Question: What is the appraised value of the property as recorded in the document?
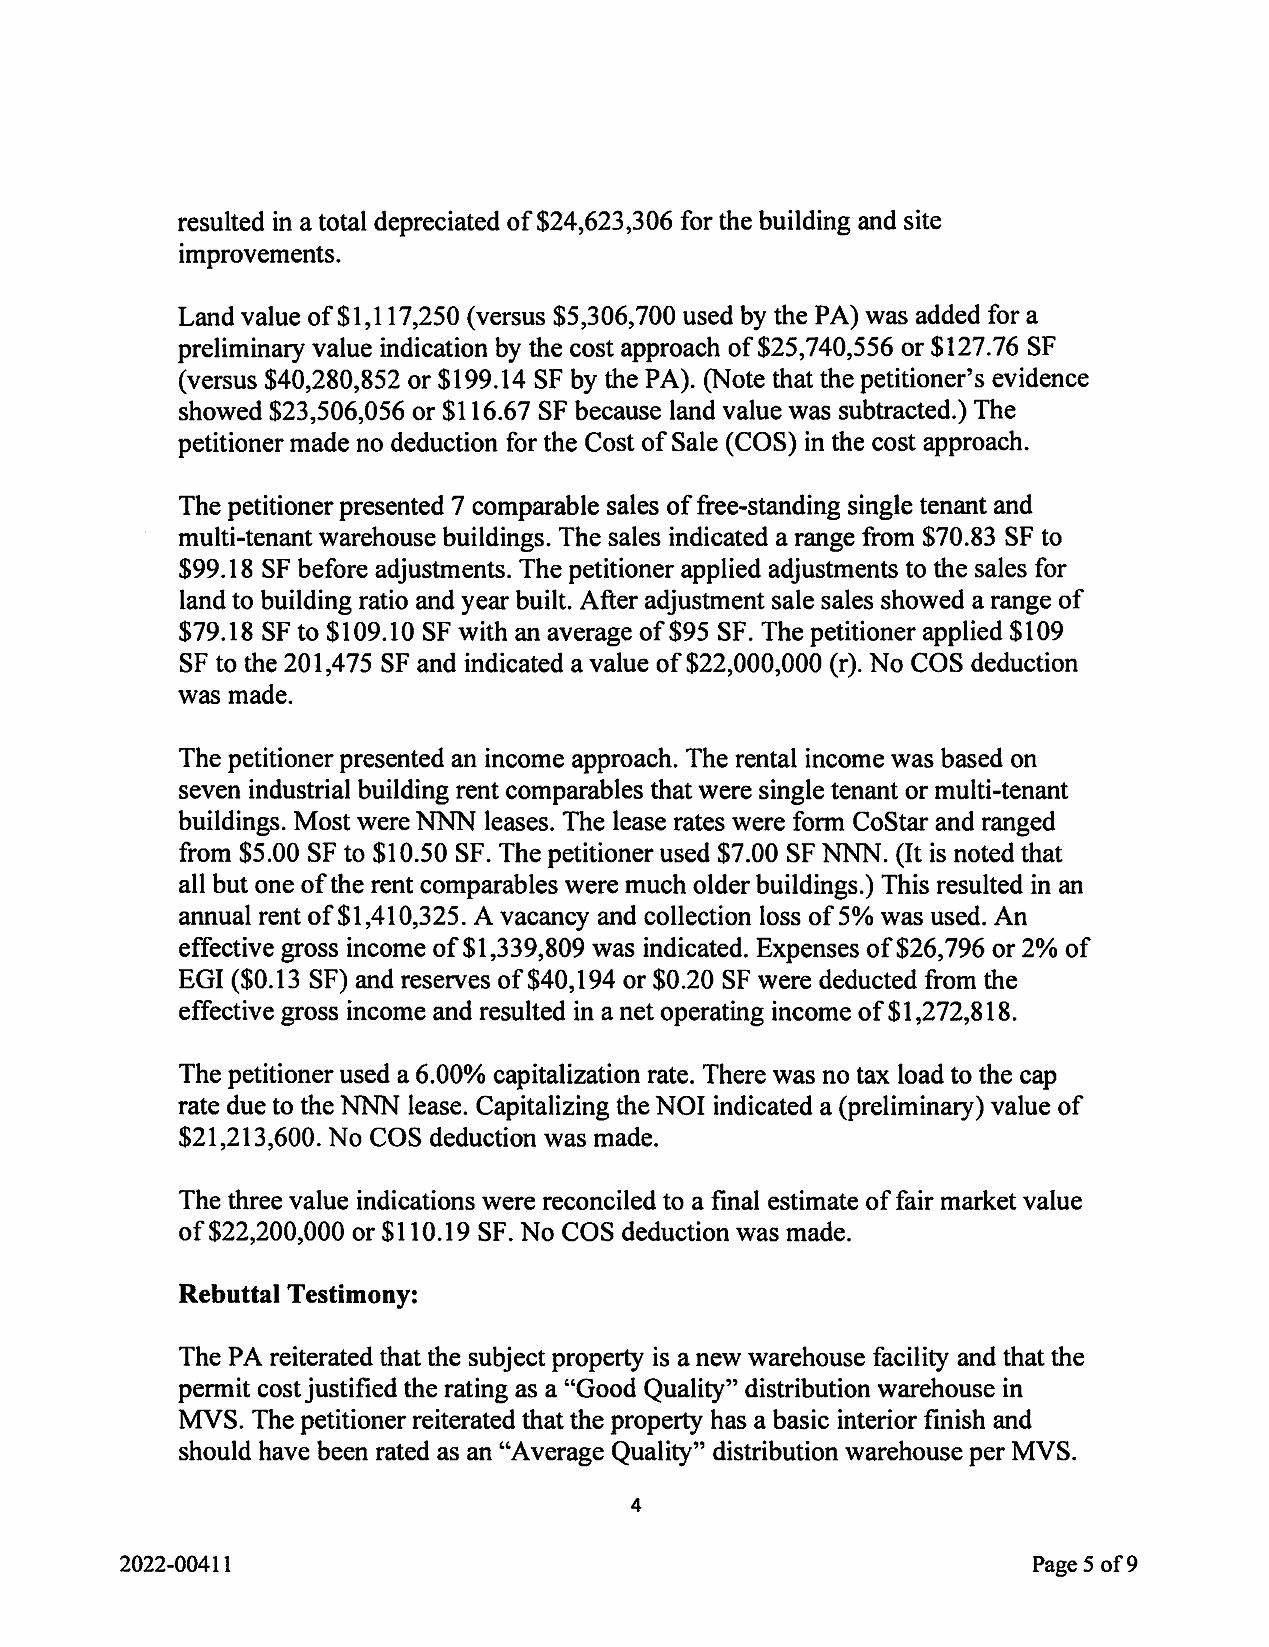
Answer: "$22,200,000 or $110.19 SF"